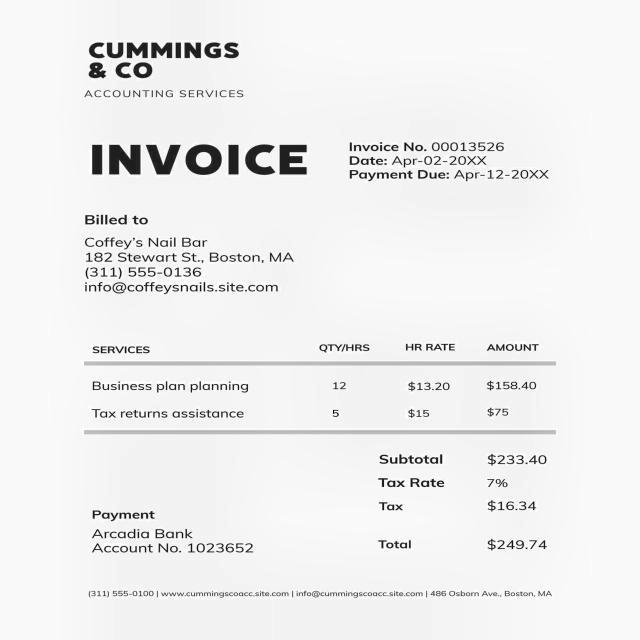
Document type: Invoice